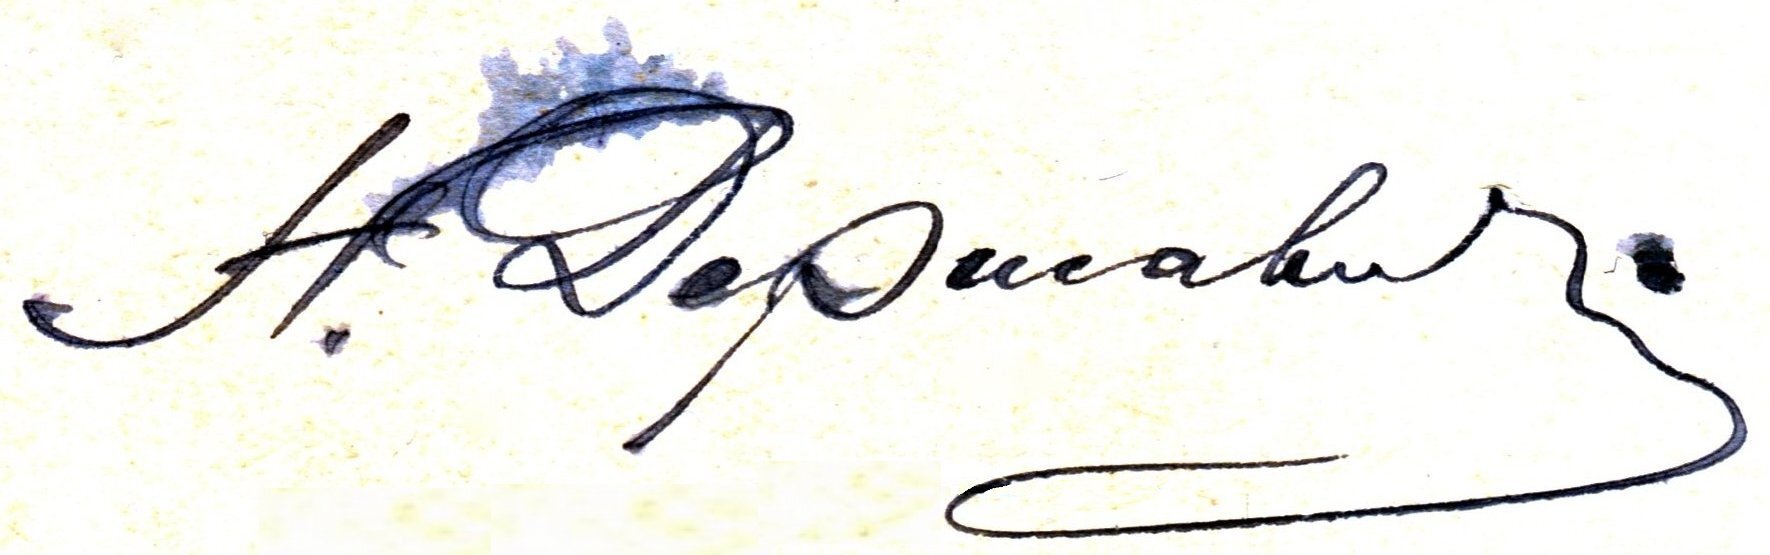
Signature of: n s derzhavin